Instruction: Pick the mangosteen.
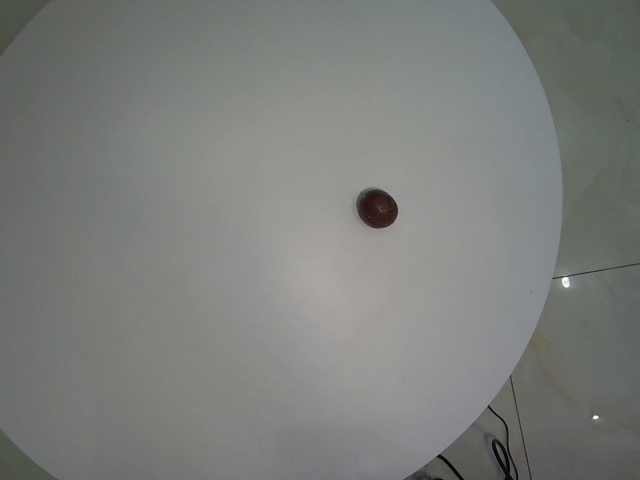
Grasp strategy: vertical